Question: What is the estimated tax bill amount according to the document?
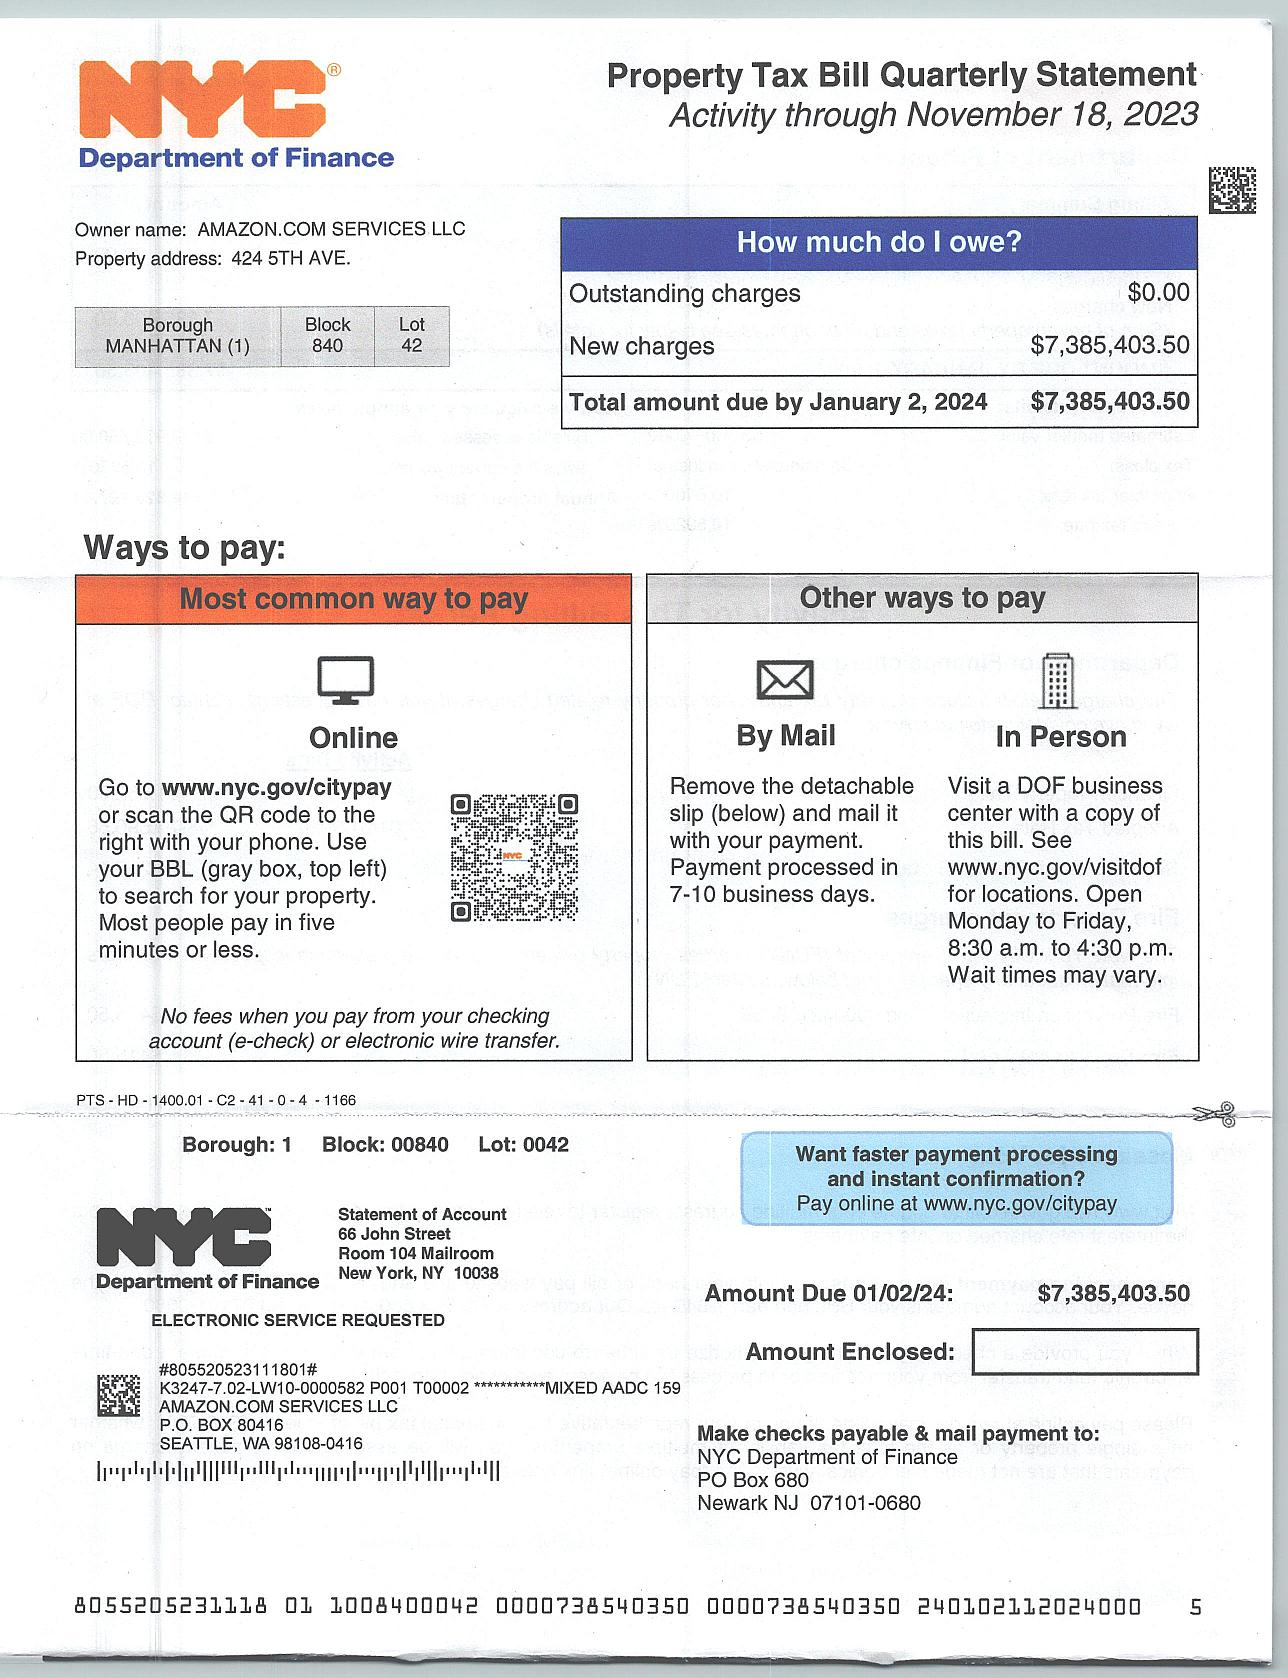
Answer: "$7,385,403.50 "